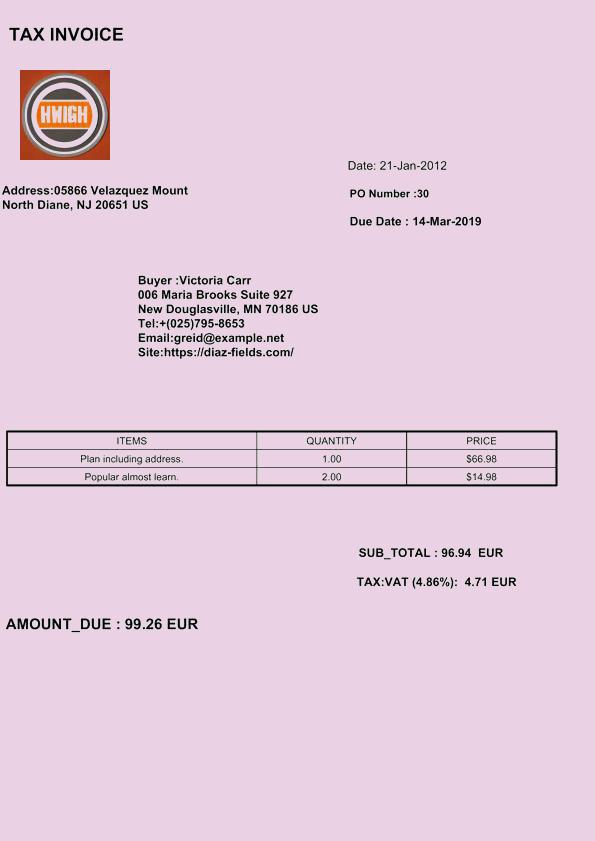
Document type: Invoice